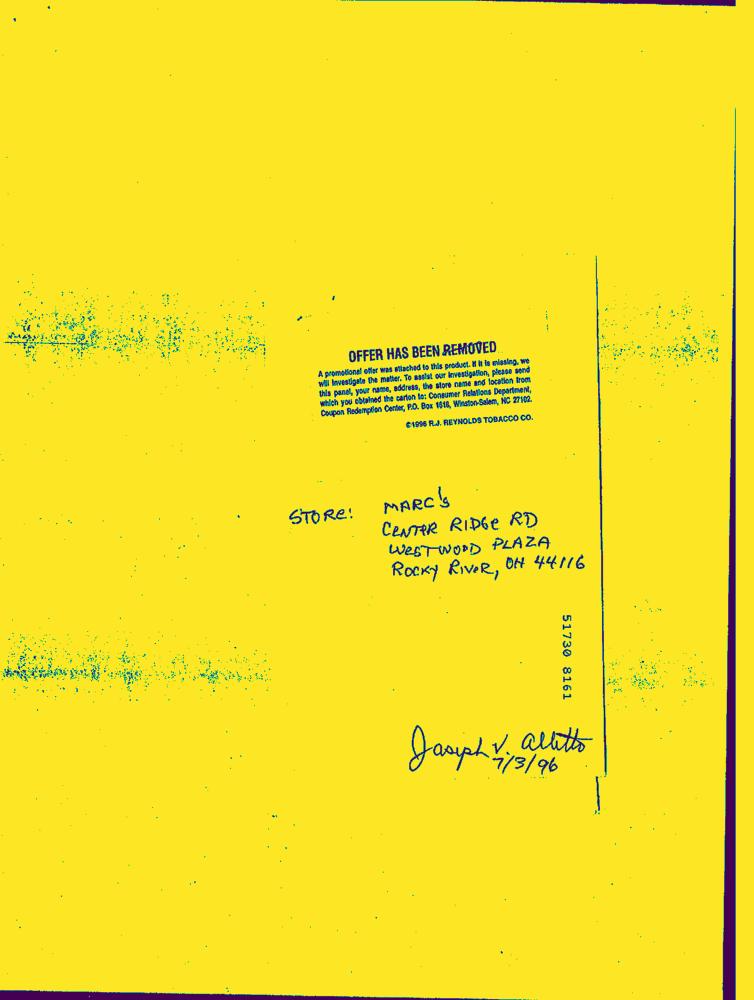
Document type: Hand-Written